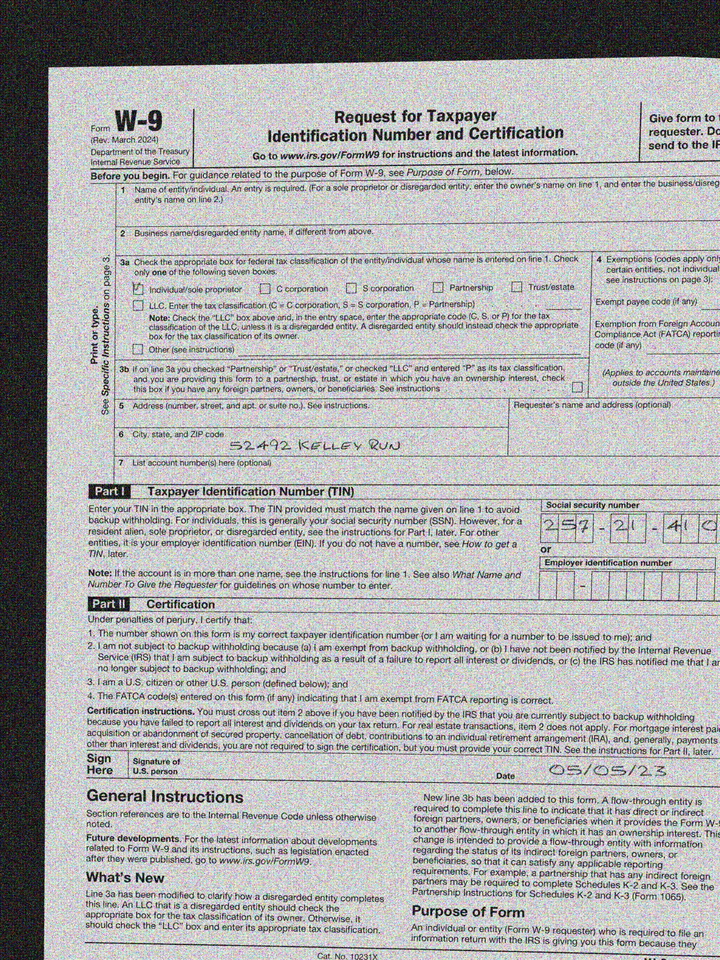
adr1: 52492 Kelley Run
cbx: yes
ssn: 257214101
sdt: 05/05/23